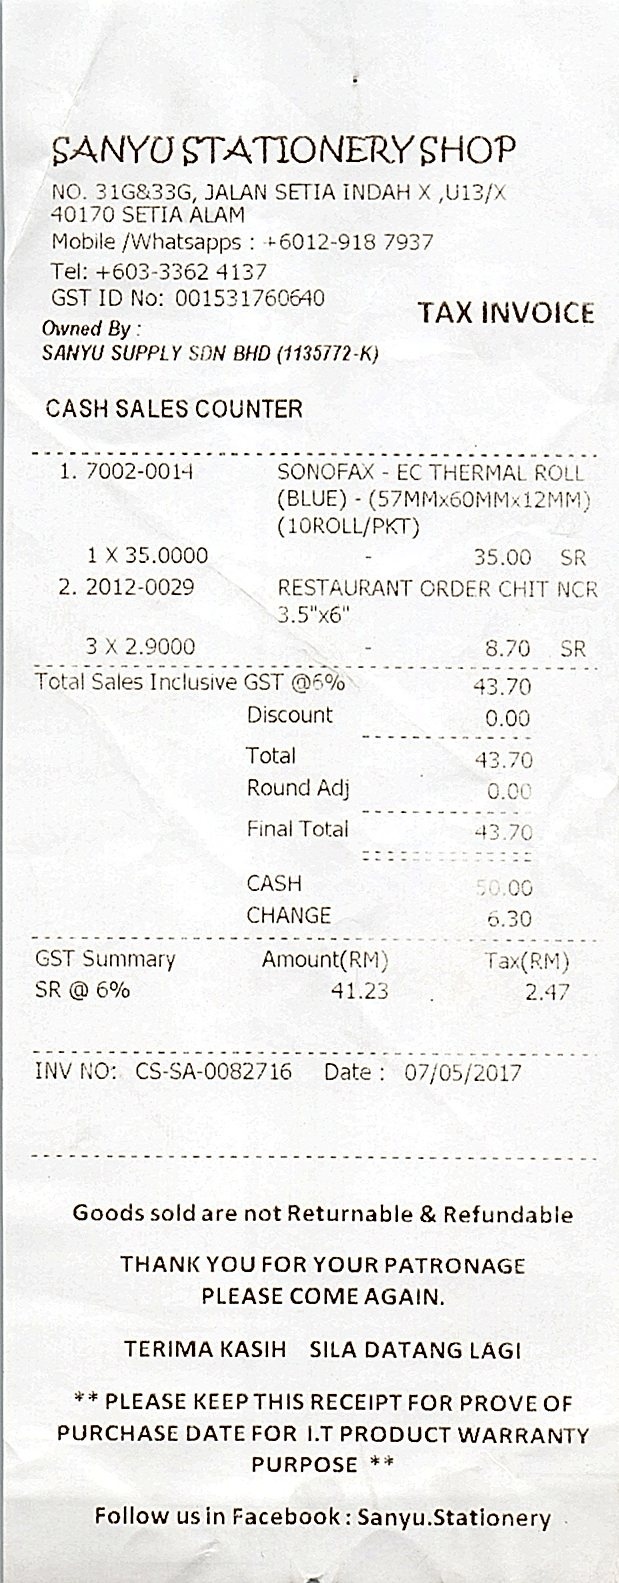
SANYU STATIONERY SHOP
NO. 31G&33G, JALAN SETIA INDAH X ,U13/X
40170 SETIA ALAM
MOBILE /WHATSAPPS : +6012-918 7937
TEL: +603-3362 4137
GST ID NO: 001531760640
TAX INVOICE
OWNED BY :
SANYU SUPPLY SDN BHD (1135772-K)
CASH SALES COUNTER
1. 7002-0014
1 X 35.0000
2. 2012-0029
3 X 2.9000
SONOFAX - EC THERMAL ROLL
(BLUE) - (57MMX60MMX12MM)
(10ROLL/PKT)
35.00
SR
RESTAURANT ORDER CHIT NCR
3.5"X6"
8.70
SR
TOTAL SALES INCLUSIVE GST @6%
DISCOUNT
TOTAL
ROUND ADJ
FINAL TOTAL
CASH
CHANGE
43.70
0.00
43.70
0.00
43.70
50.00
6.30
GST SUMMARY
AMOUNT(RM)
TAX(RM)
SR @ 6%
41.23
2.47
INV NO: CS-SA-0082716
DATE : 07/05/2017
GOODS SOLD ARE NOT RETURNABLE & REFUNDABLE
THANK YOU FOR YOUR PATRONAGE
PLEASE COME AGAIN.
TERIMA KASIH SILA DATANG LAGI
** PLEASE KEEP THIS RECEIPT FOR PROVE OF
PURCHASE DATE FOR I.T PRODUCT WARRANTY
PURPOSE **
FOLLOW US IN FACEBOOK : SANYU.STATIONERY